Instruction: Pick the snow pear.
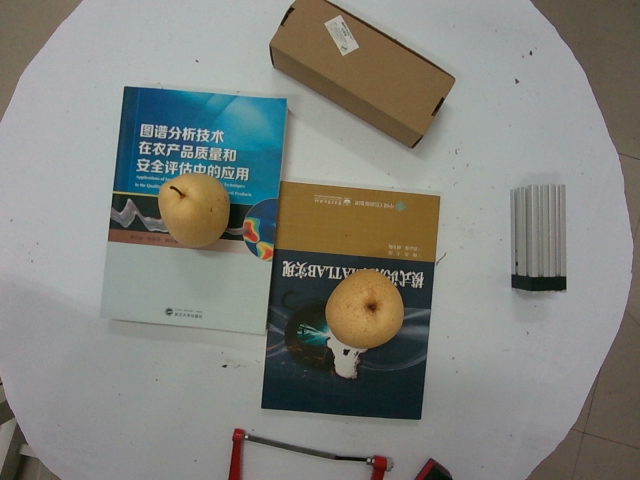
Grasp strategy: vertical